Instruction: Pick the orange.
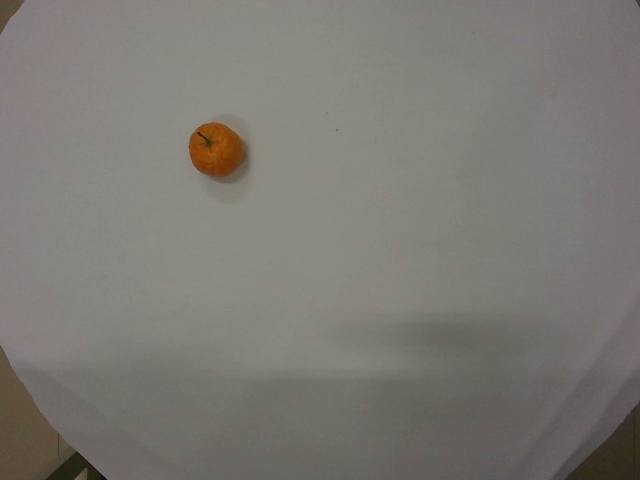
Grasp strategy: vertical